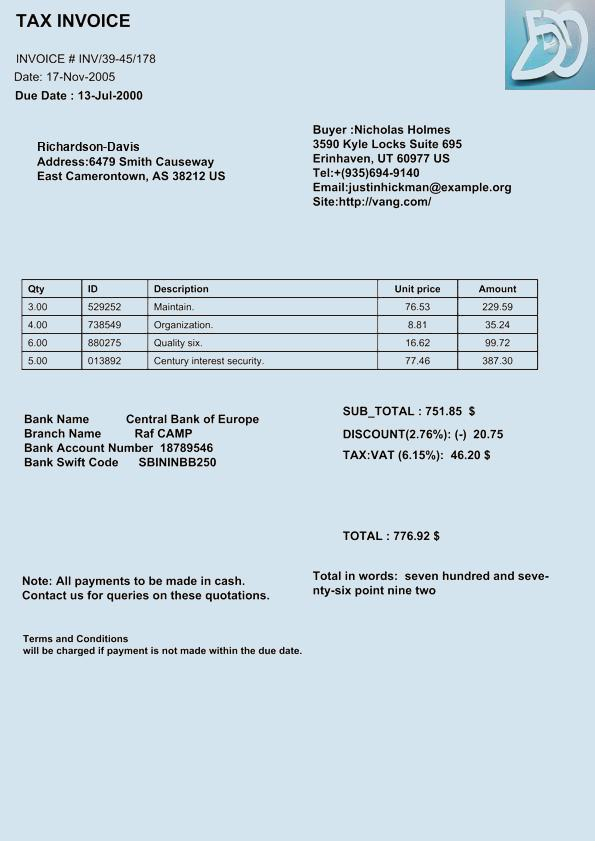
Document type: Invoice